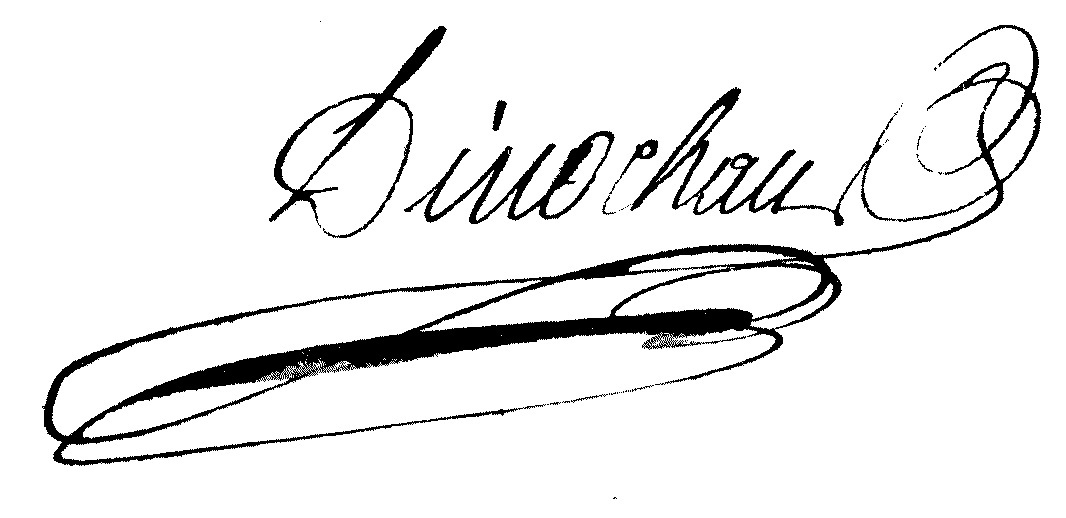
Signature of: jacques samuel dinocheau